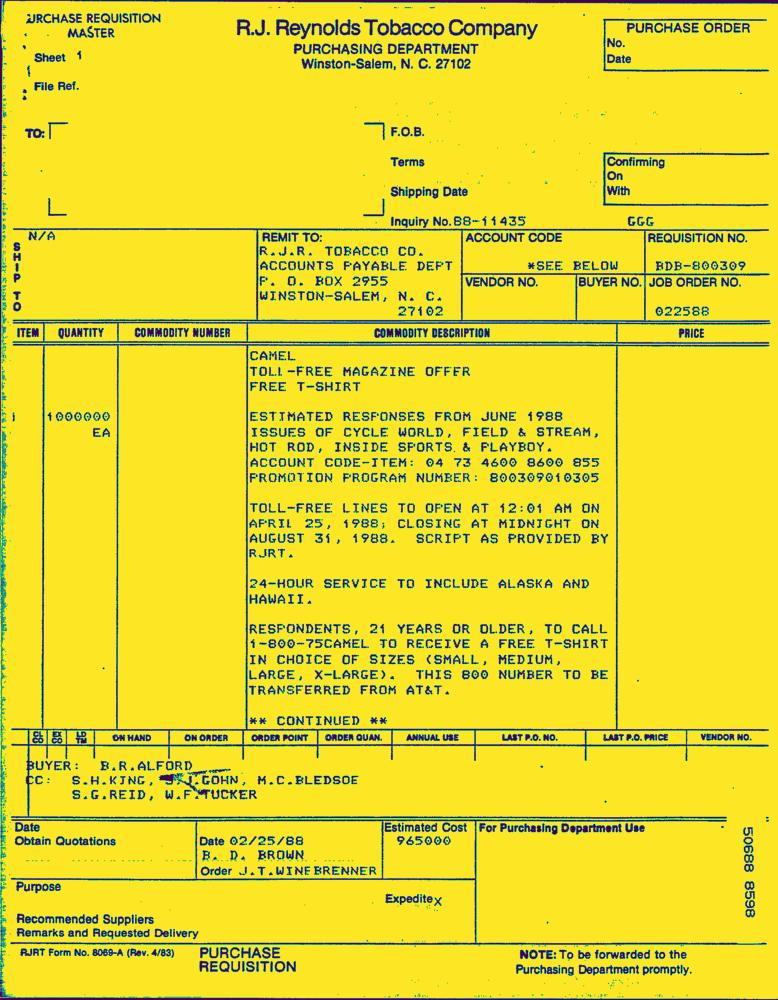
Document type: Invoice-Doc